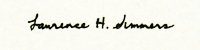
Signature of: lawrence summers